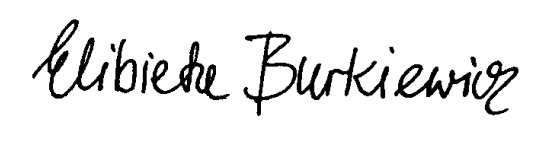
Signature of: elżbieta burkiewicz